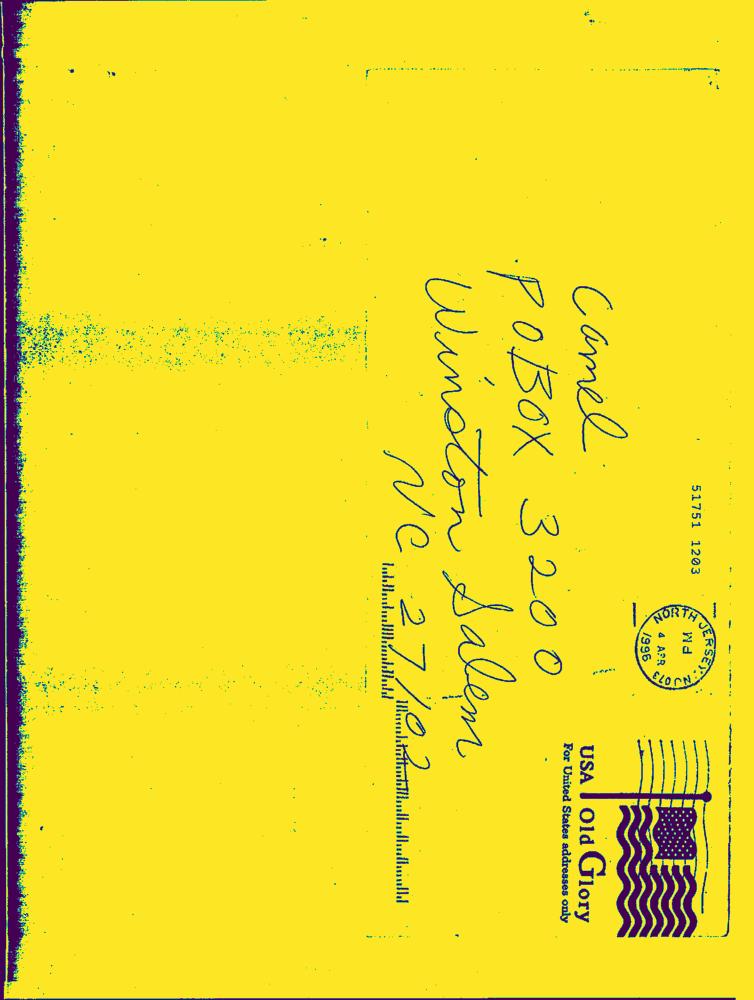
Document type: Hand-Written